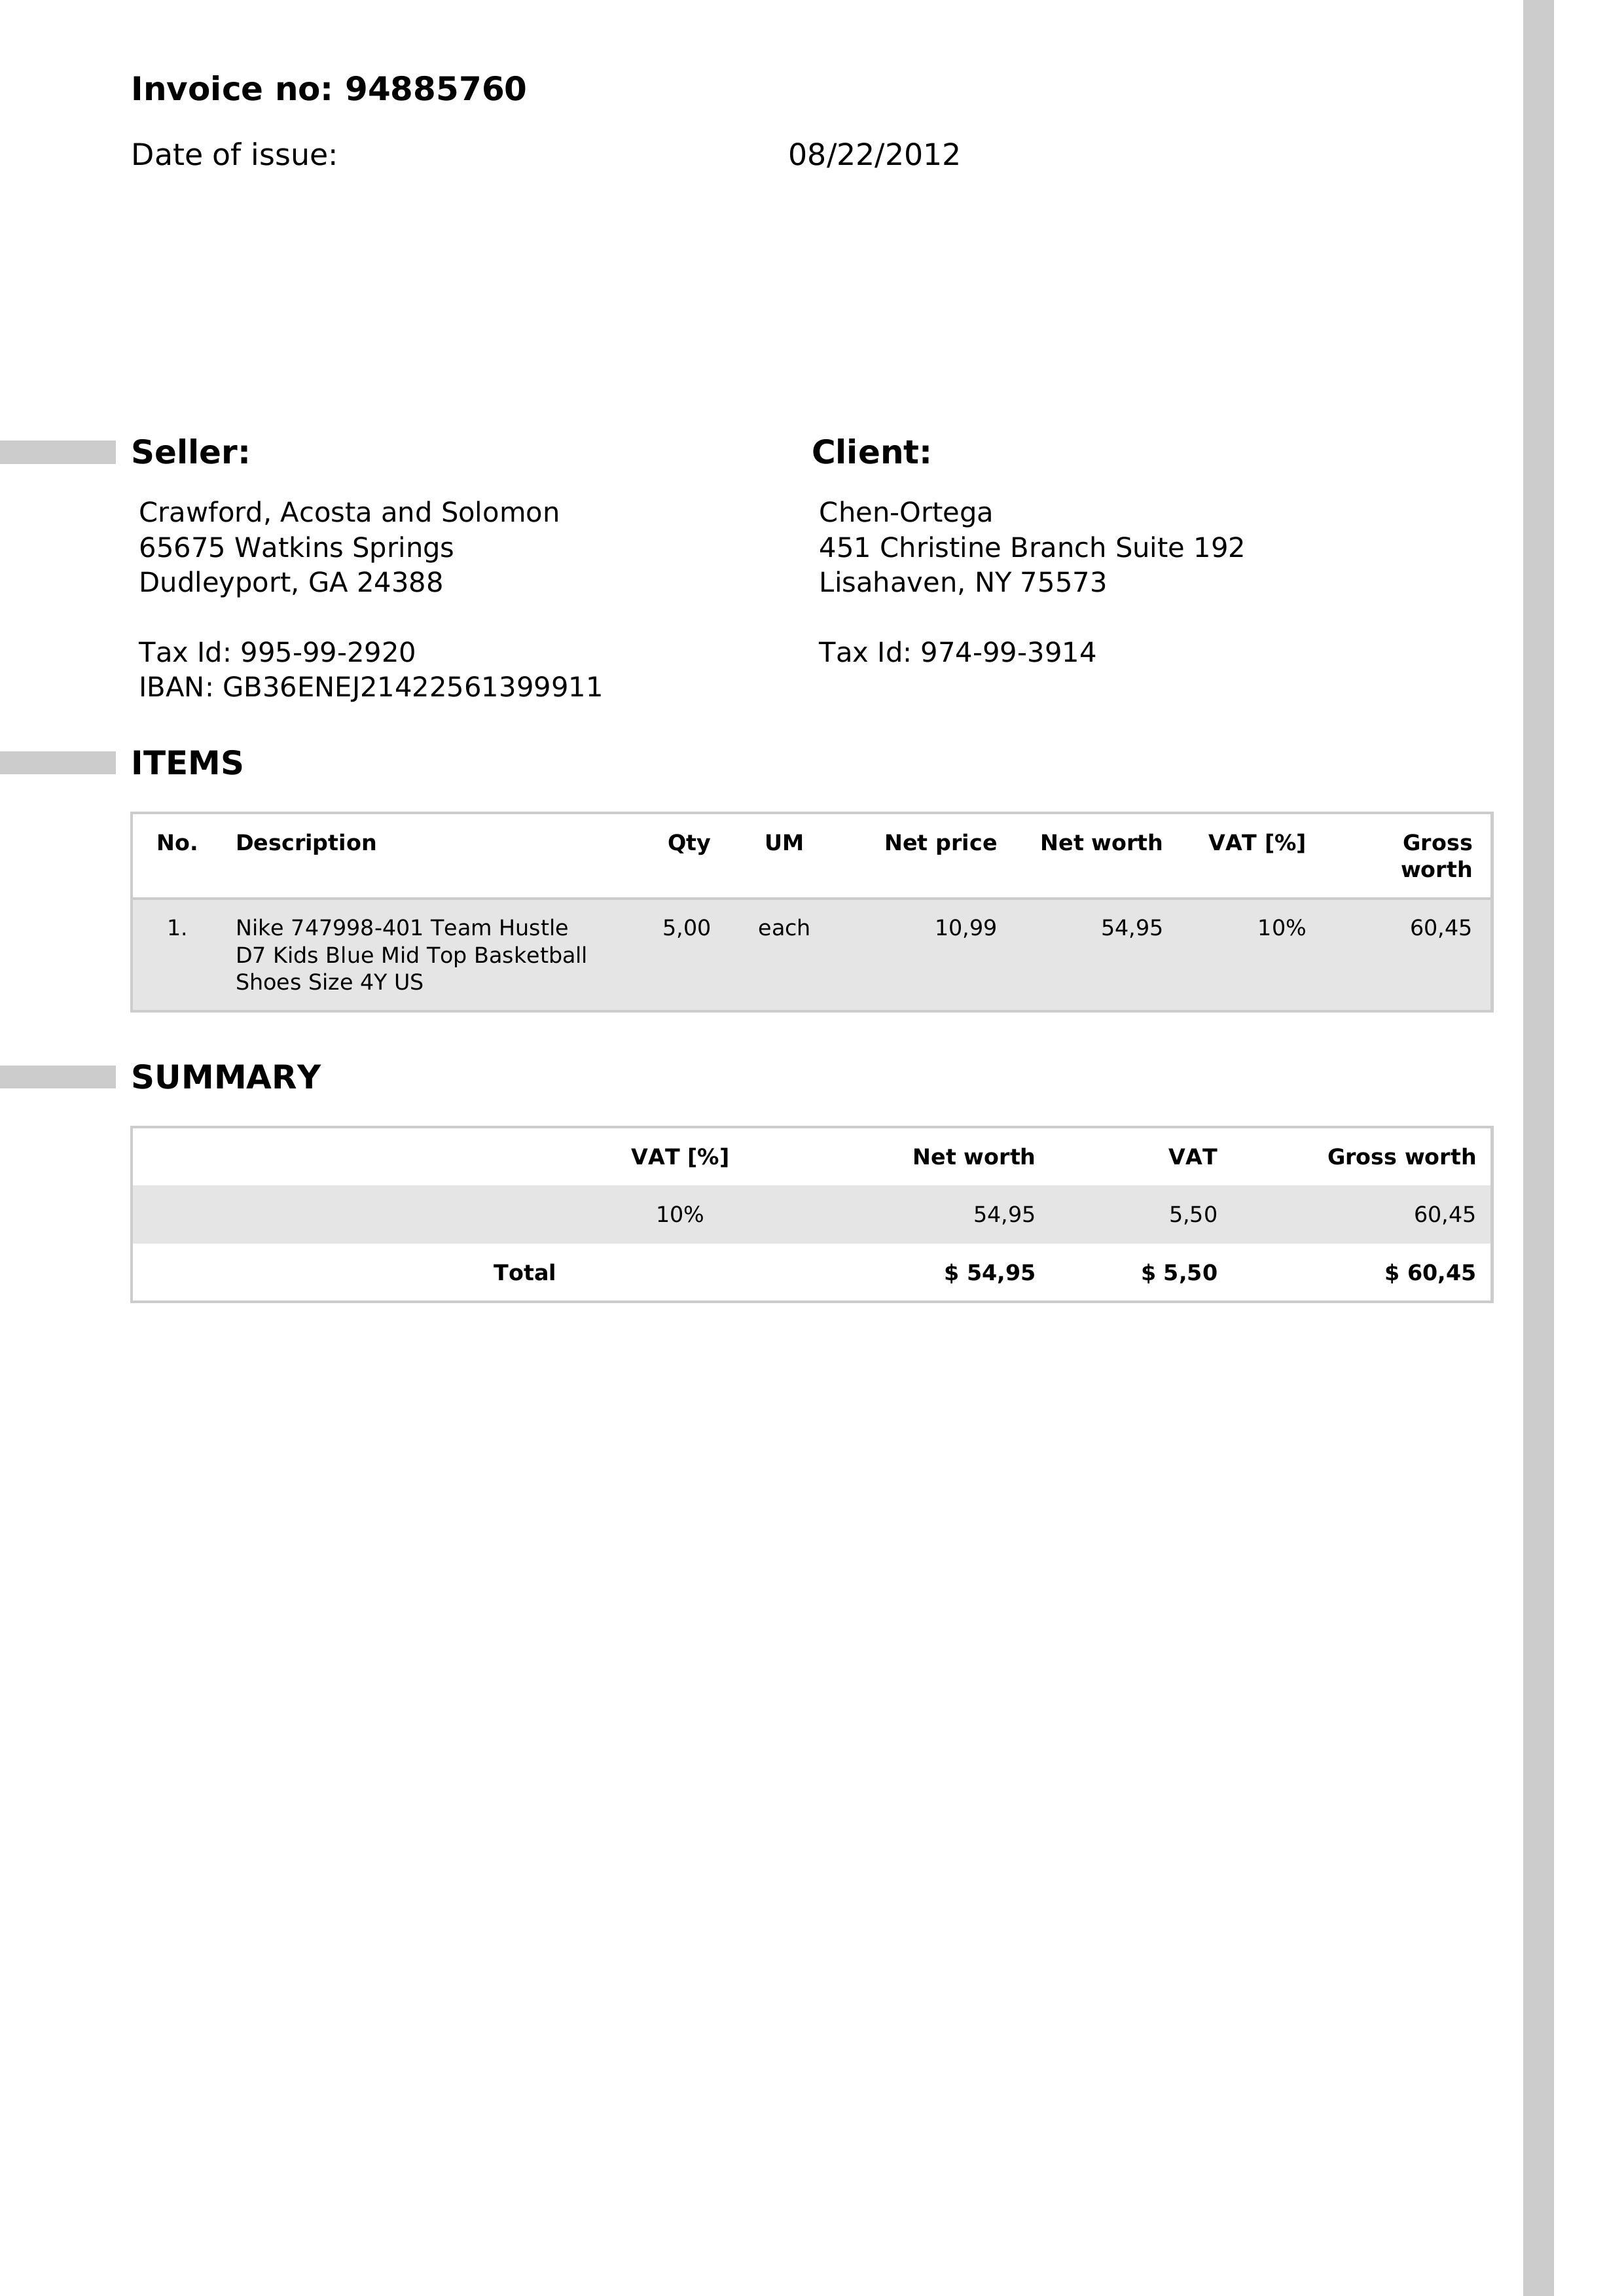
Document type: Invoice